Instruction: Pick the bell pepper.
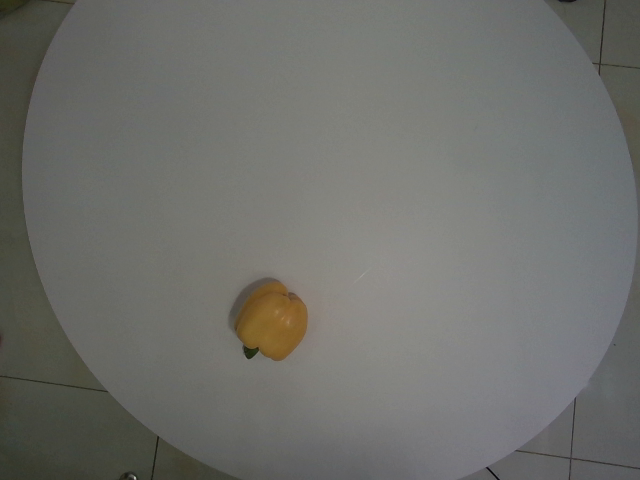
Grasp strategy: vertical